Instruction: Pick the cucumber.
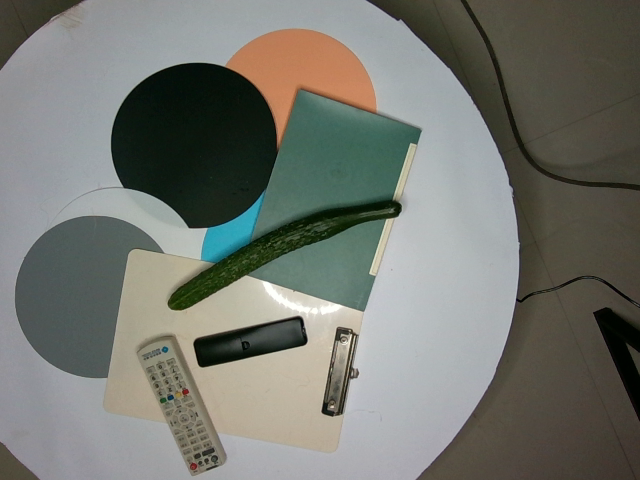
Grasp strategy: vertical